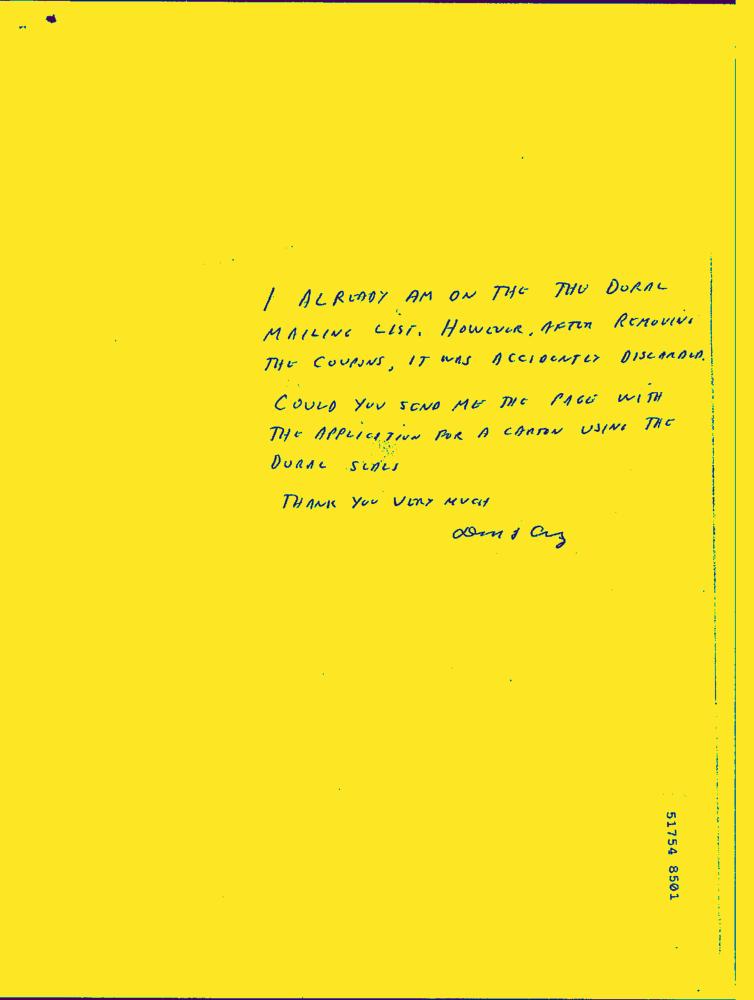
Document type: Hand-Written